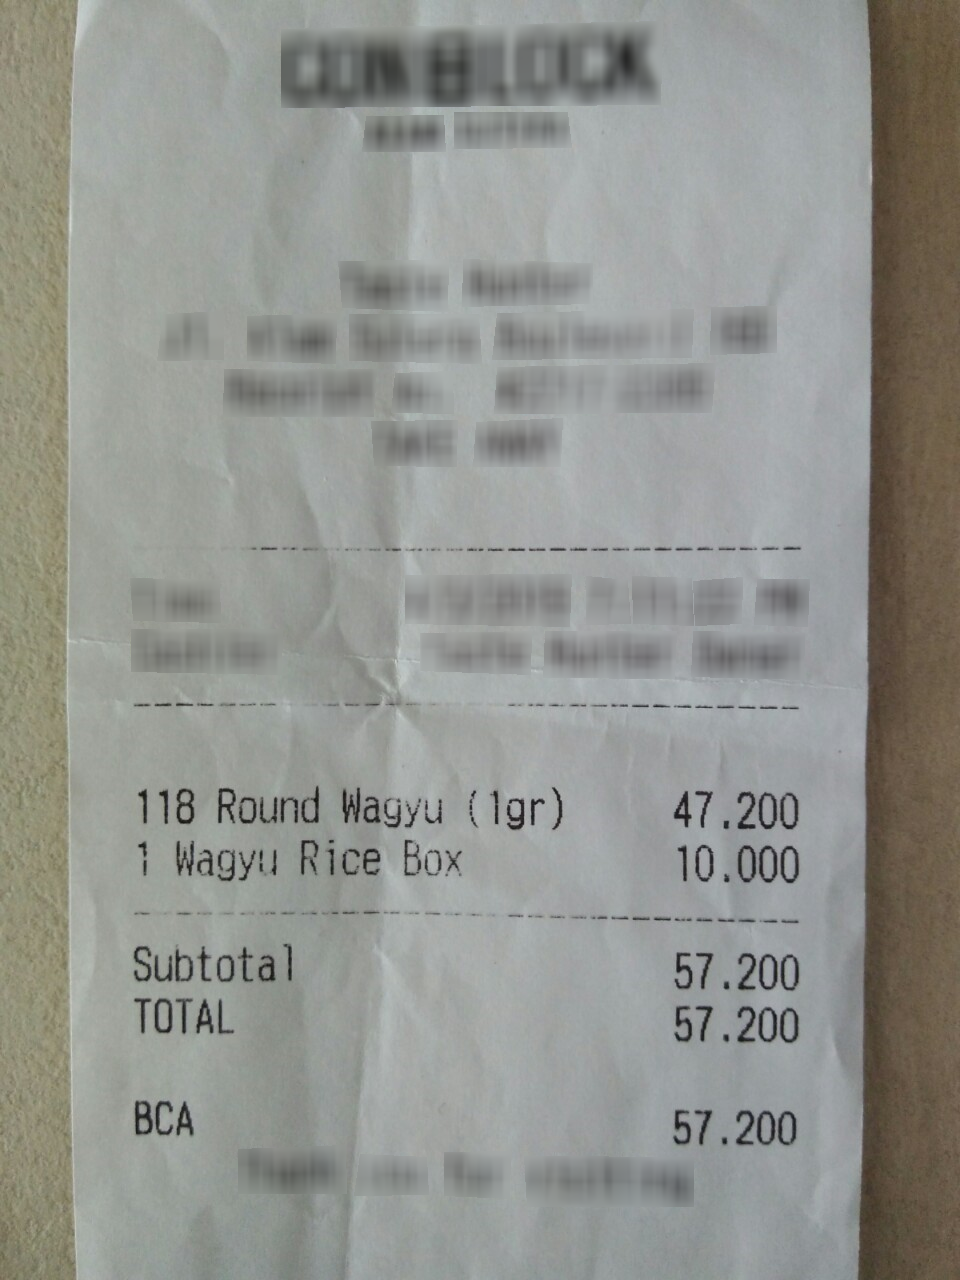
Number of items: 2
Subtotal: 57.200
Total: 57.200
OCR text regions:
text: Round
text: Wagyu
text: (1gr)
text: 47.200
text: 118
text: Wagyu
text: Rice
text: Box
text: 10.000
text: 1
text: Subtotal
text: 57.200
text: TOTAL
text: 57.200
text: BCA
text: 57.200